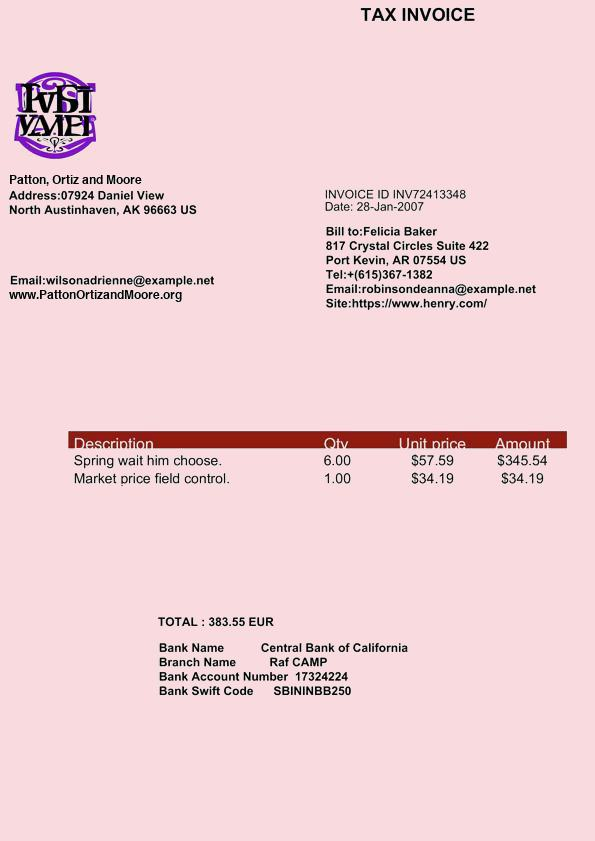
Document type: Invoice